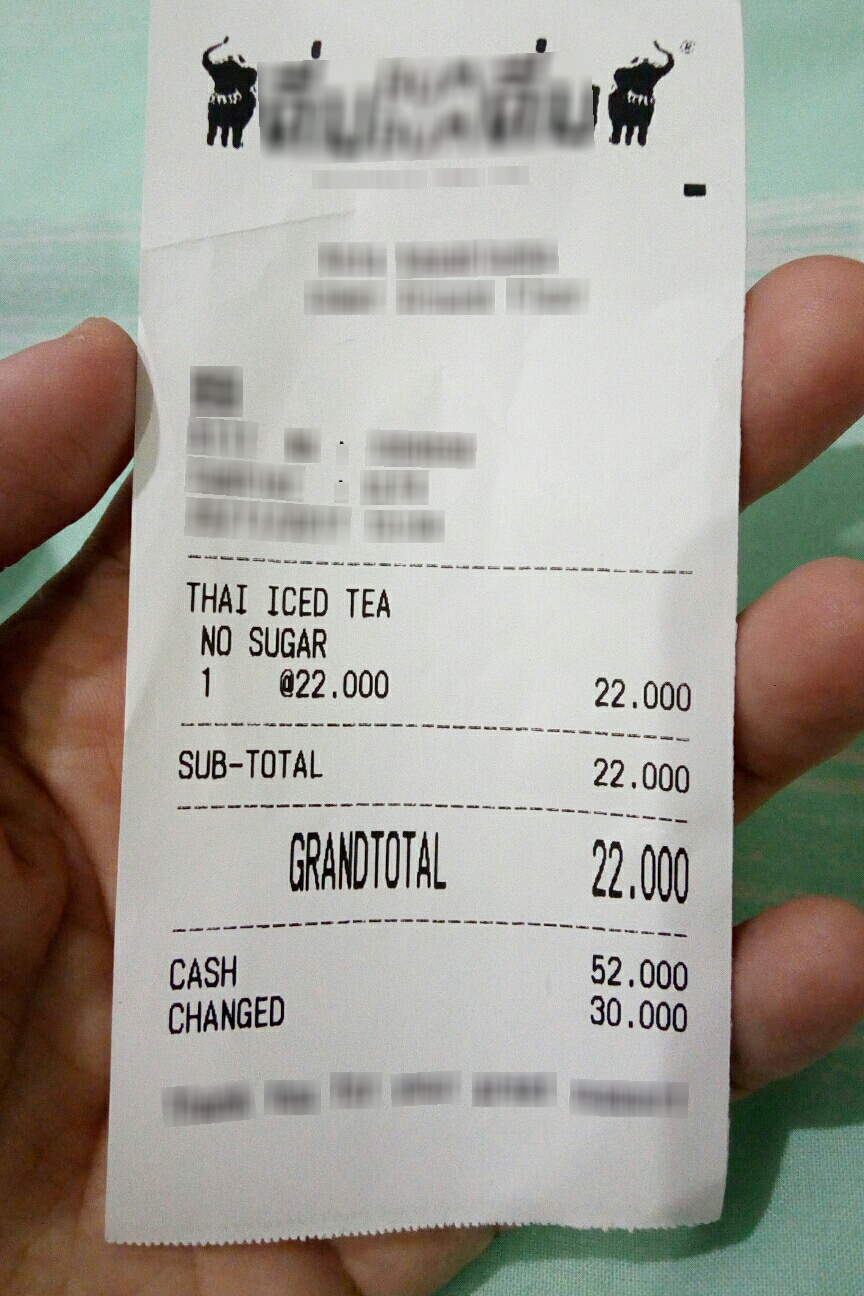
Number of items: 5
Subtotal: 22.000
Total: 22.000
OCR text regions:
text: THAI
text: ICED
text: TEA
text: NO
text: SUGAR
text: 1
text: @22.000
text: 22.000
text: SUB-TOTAL
text: 22.000
text: GRANDTOTAL
text: 22.000
text: CASH
text: 52.000
text: CHANGED
text: 30.000